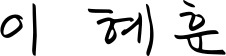
Signature of: lee hye hoon